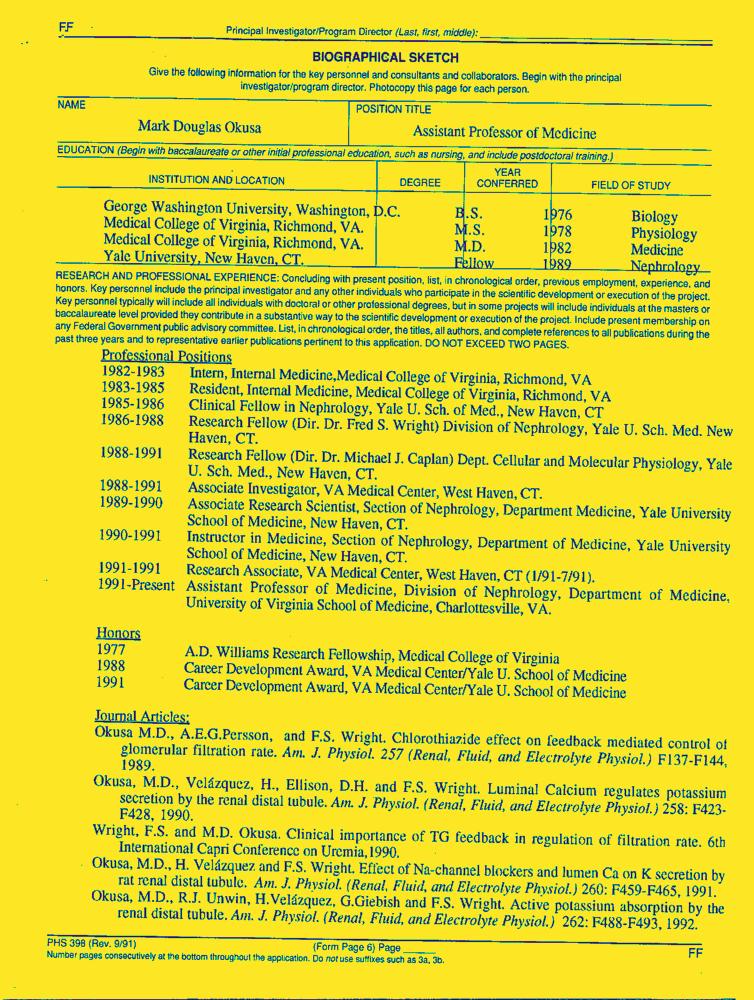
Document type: Resume-Doc